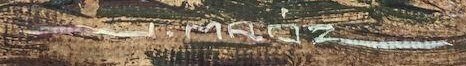
Signature of: jaroslav mráz habrovský